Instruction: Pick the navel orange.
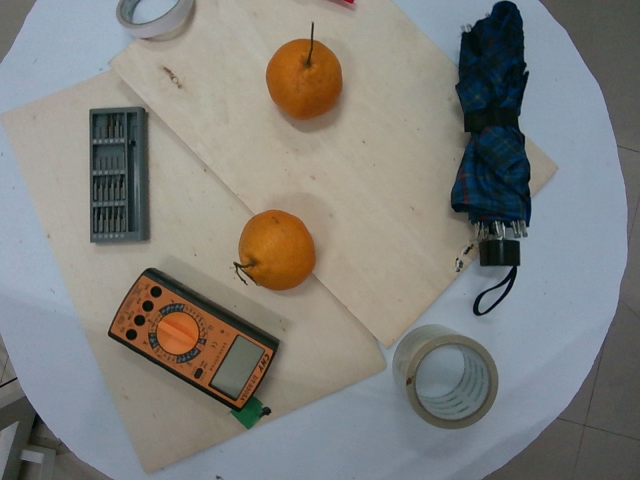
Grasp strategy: vertical